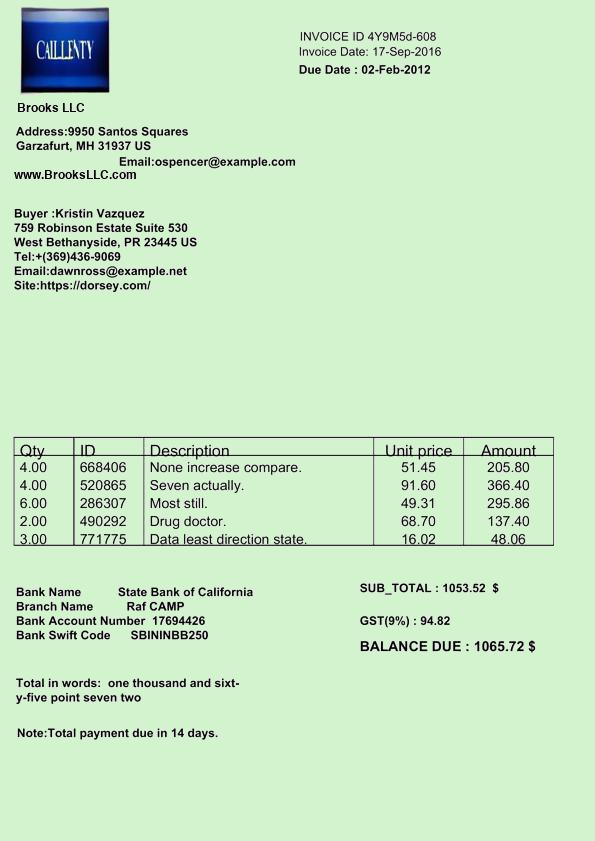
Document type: Invoice